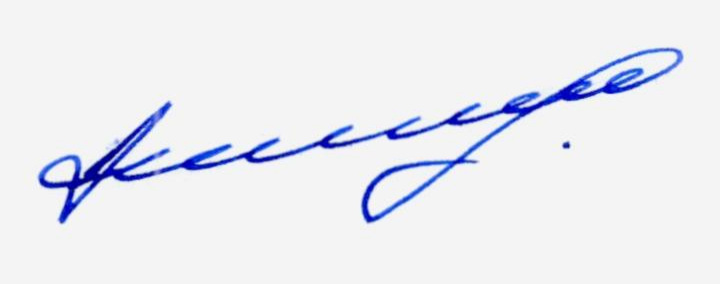
Signature of: alexander beglov